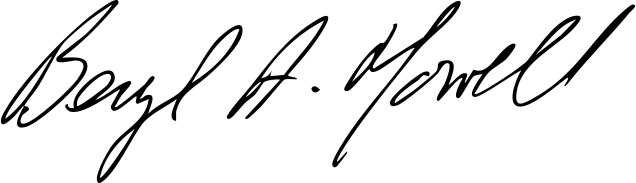
Signature of: beryl howell